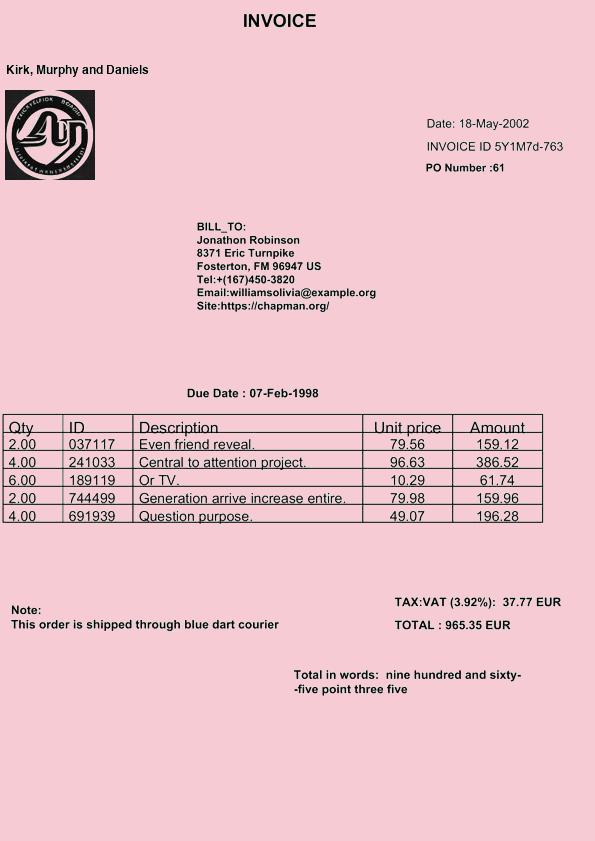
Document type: Invoice